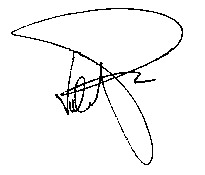
Signature of: bruno valentini